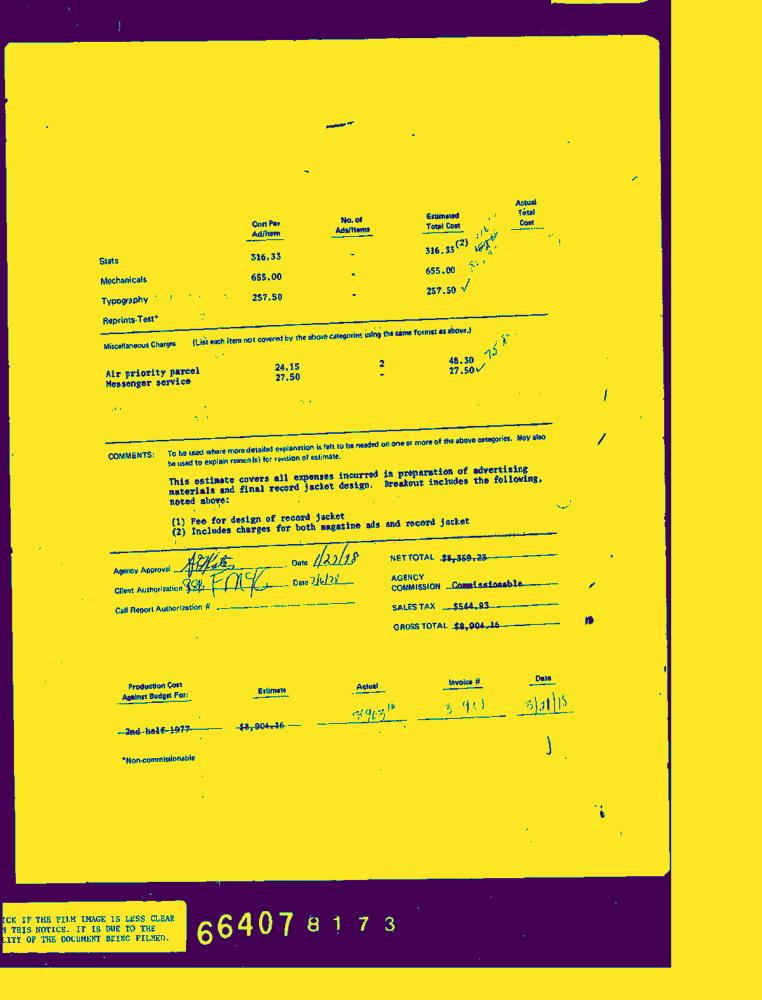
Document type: Invoice-Doc